Question: What is the potential diagnosis?
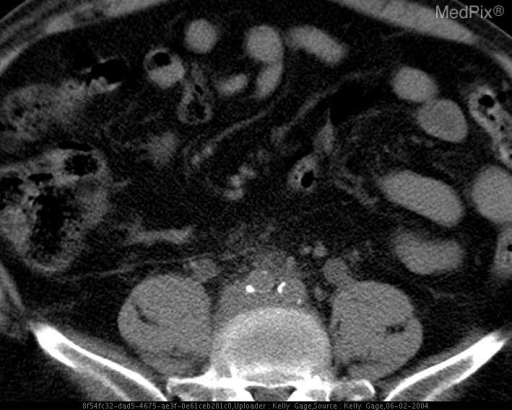
Answer: The possible diagnosis includes Retroperitoneal fibrosis
Radiation fibrosis
Lymphoma
Sarcoma.